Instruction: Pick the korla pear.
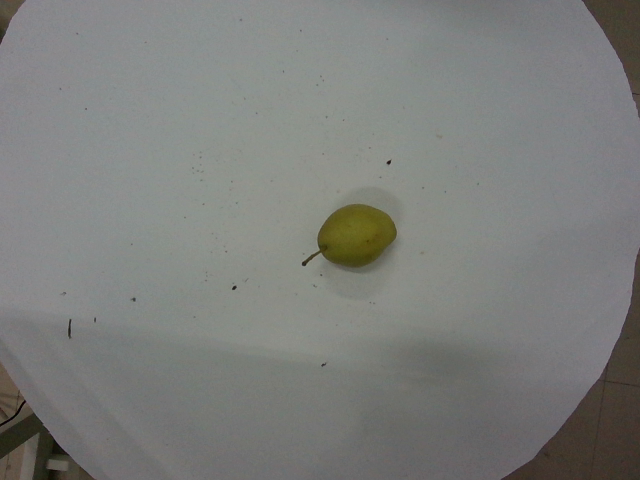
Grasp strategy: vertical